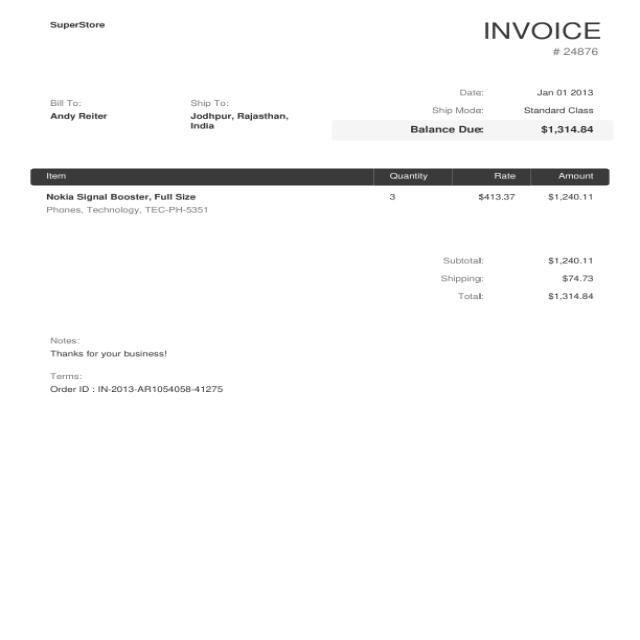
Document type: Invoice